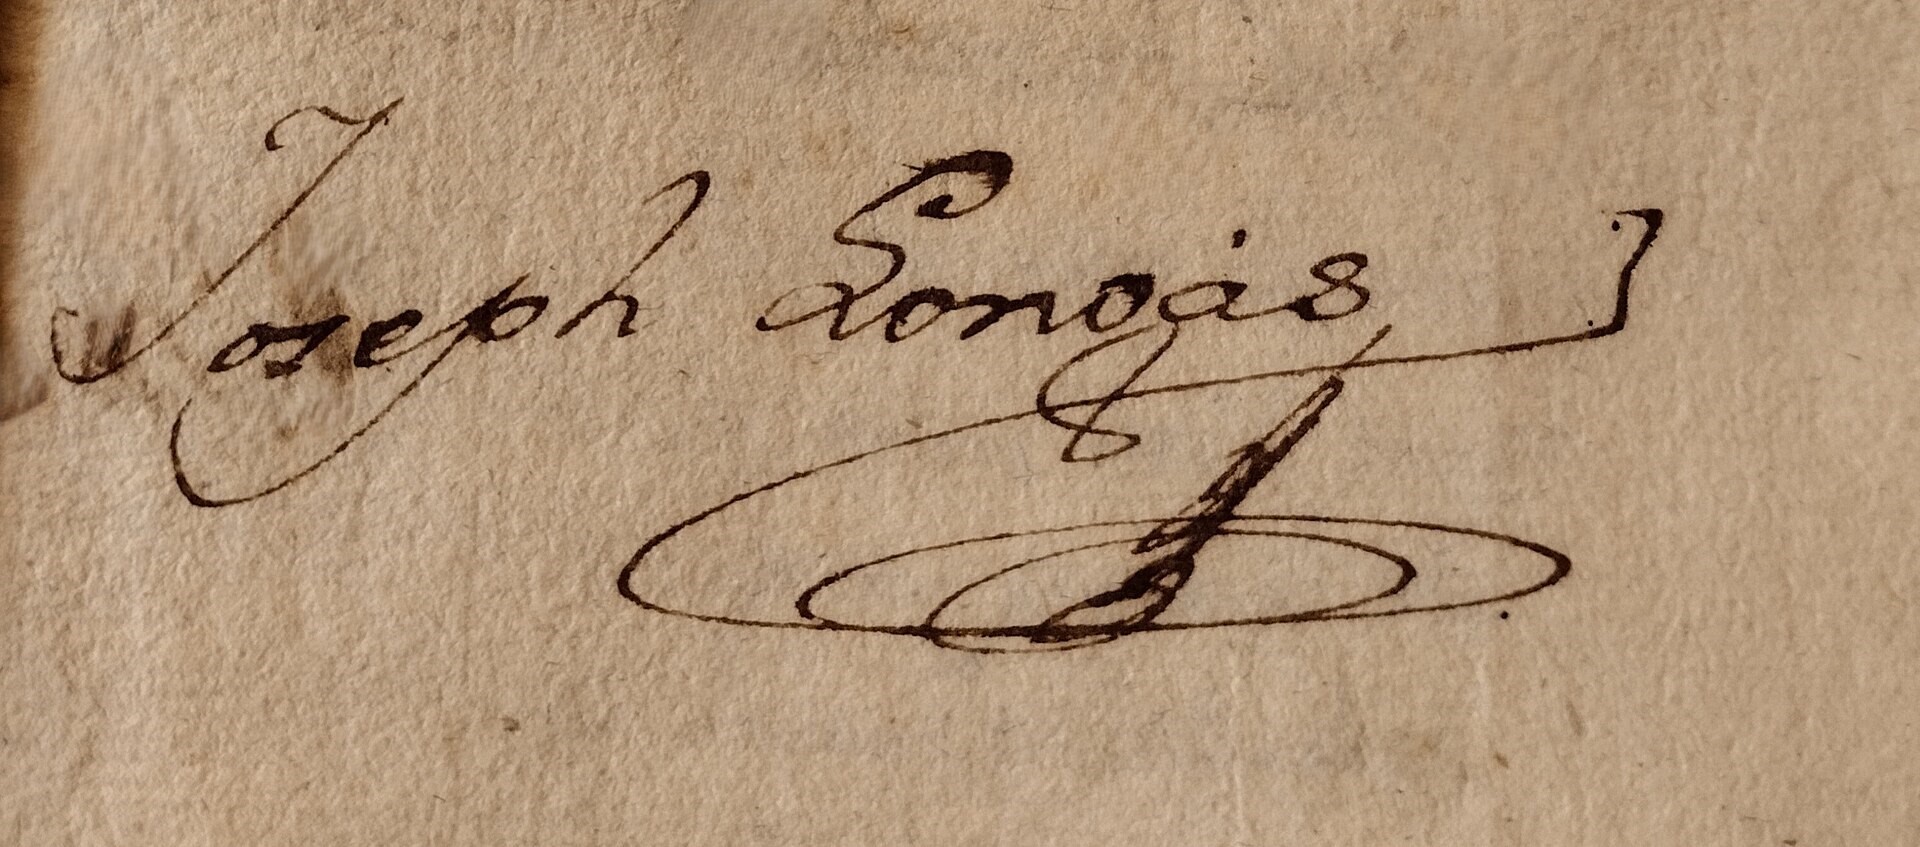
Signature of: joseph longás